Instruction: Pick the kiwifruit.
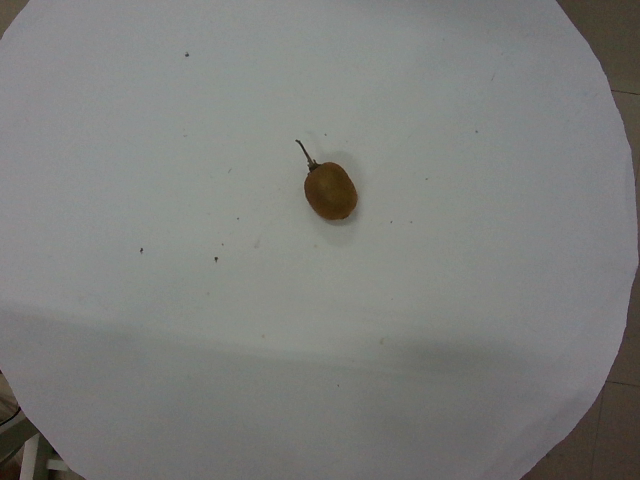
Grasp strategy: vertical